Question: How does the patient history play a role?
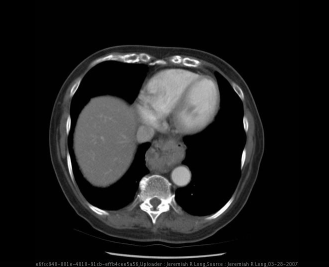
Answer: The patient's history of 74 year old female with dyspnea on exertion. is key in understanding the case.